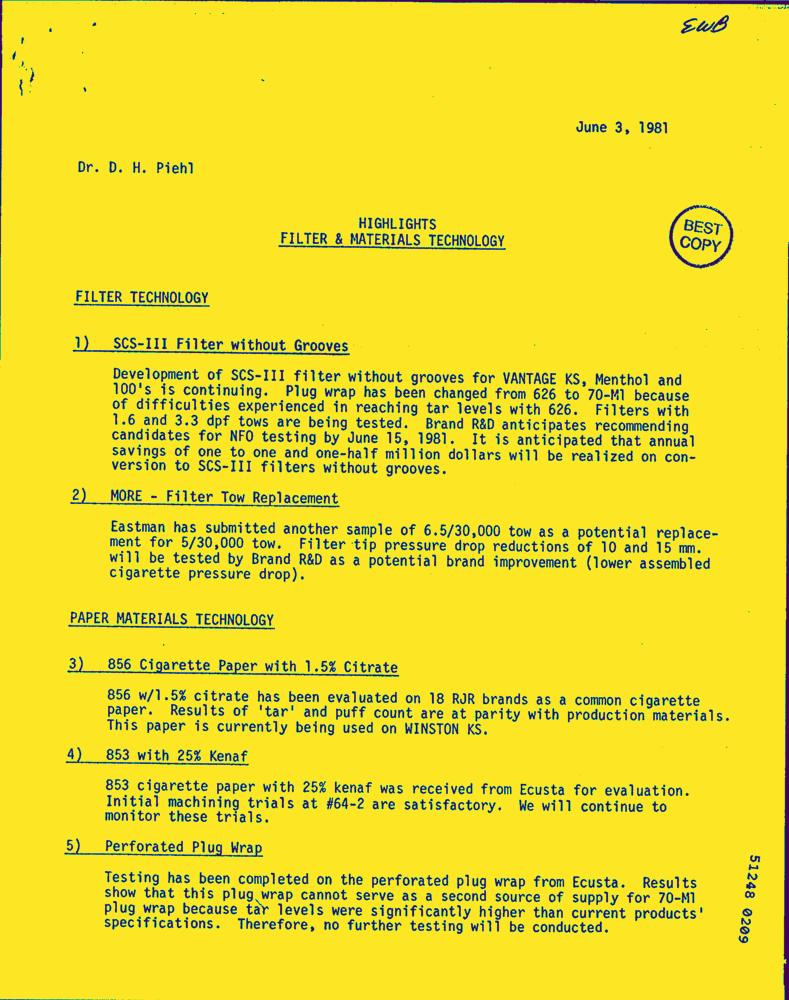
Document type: Letter-Doc